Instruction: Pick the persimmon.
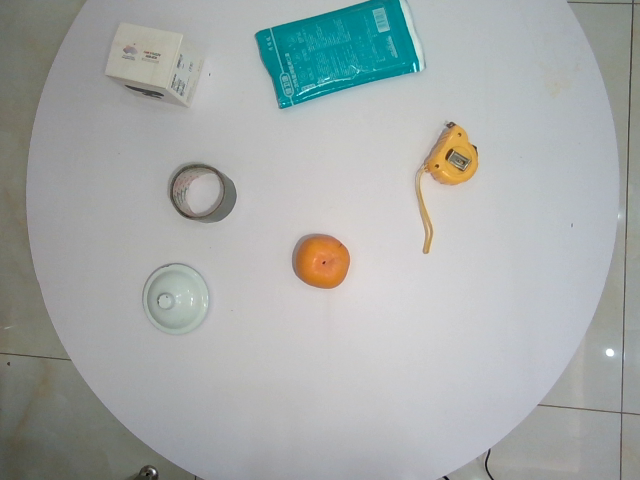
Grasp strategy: vertical